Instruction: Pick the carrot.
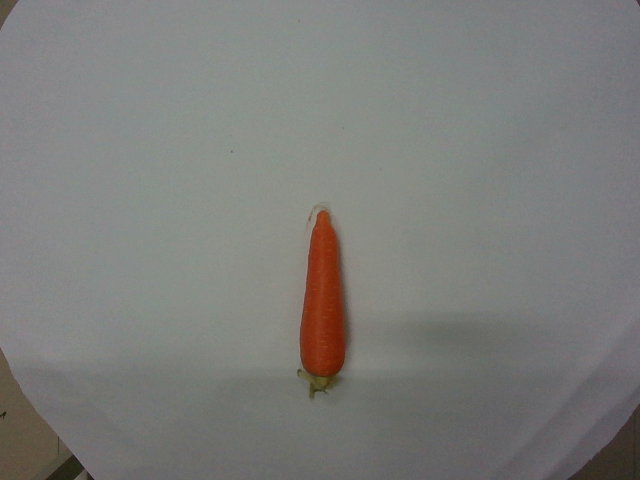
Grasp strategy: vertical